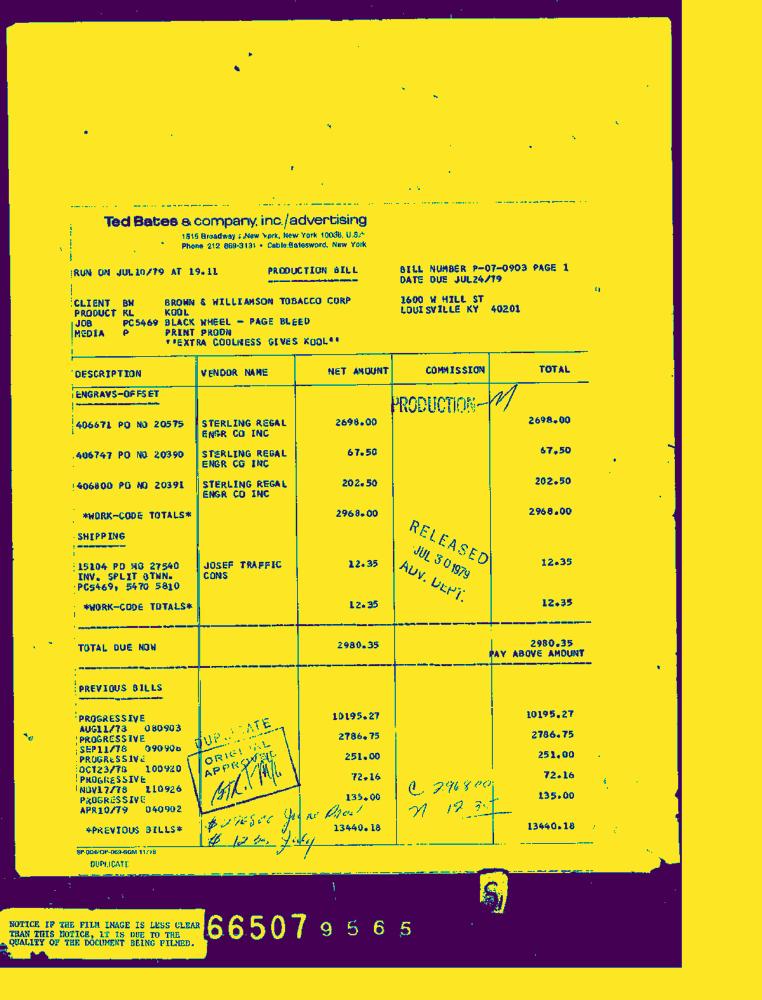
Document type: Invoice-Doc